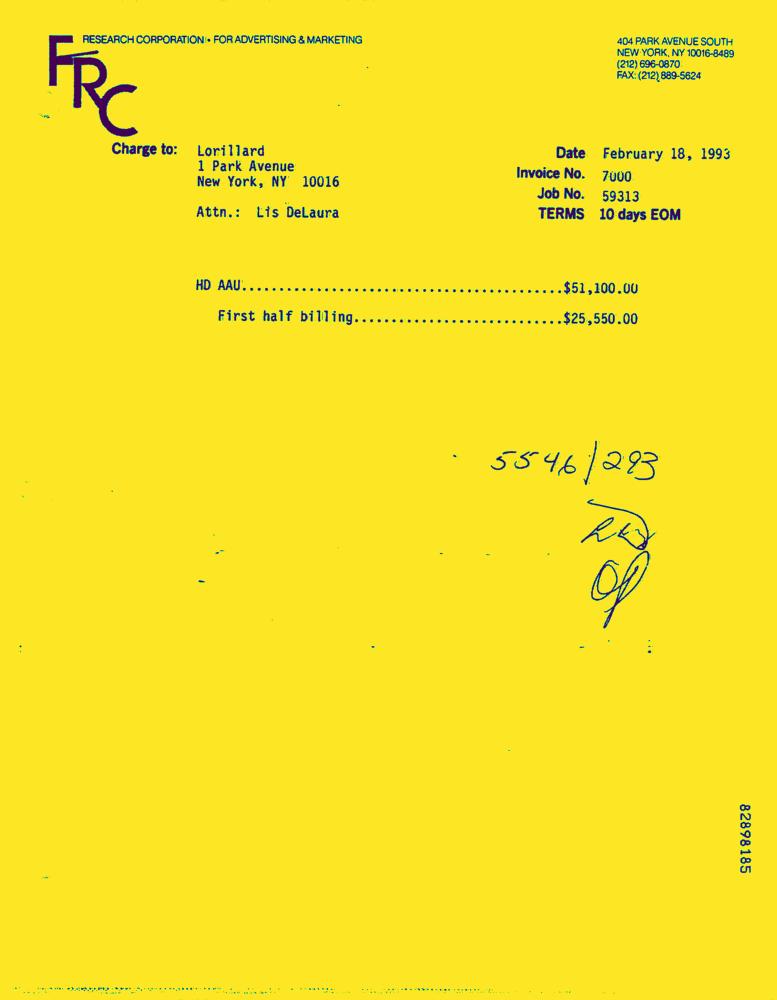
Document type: Invoice-Doc